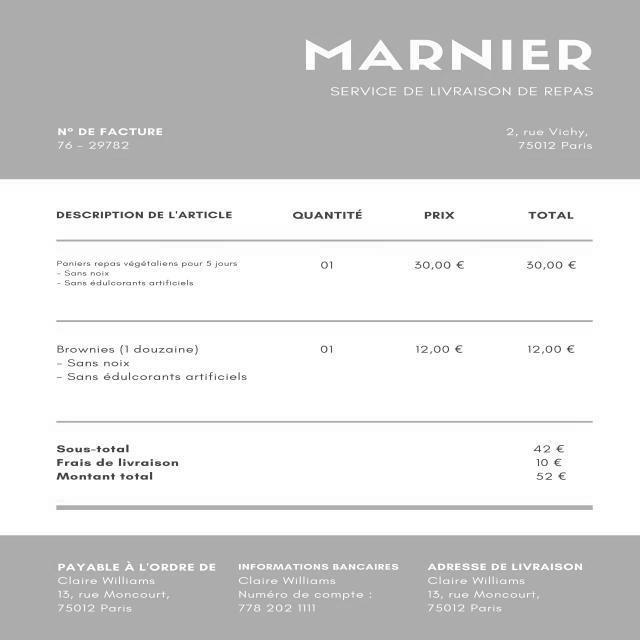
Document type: Invoice